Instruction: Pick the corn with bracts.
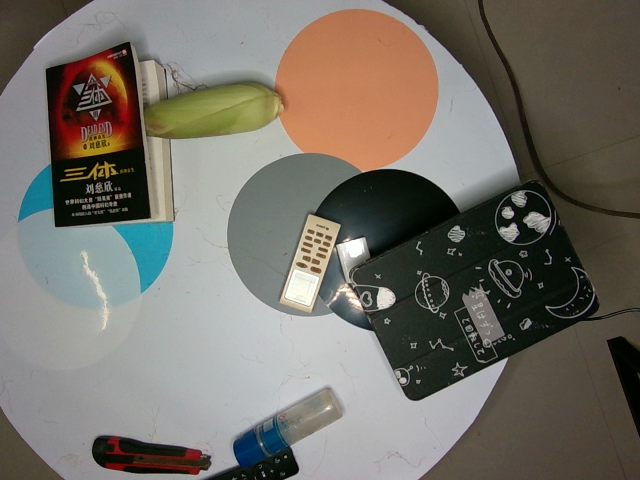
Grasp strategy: vertical